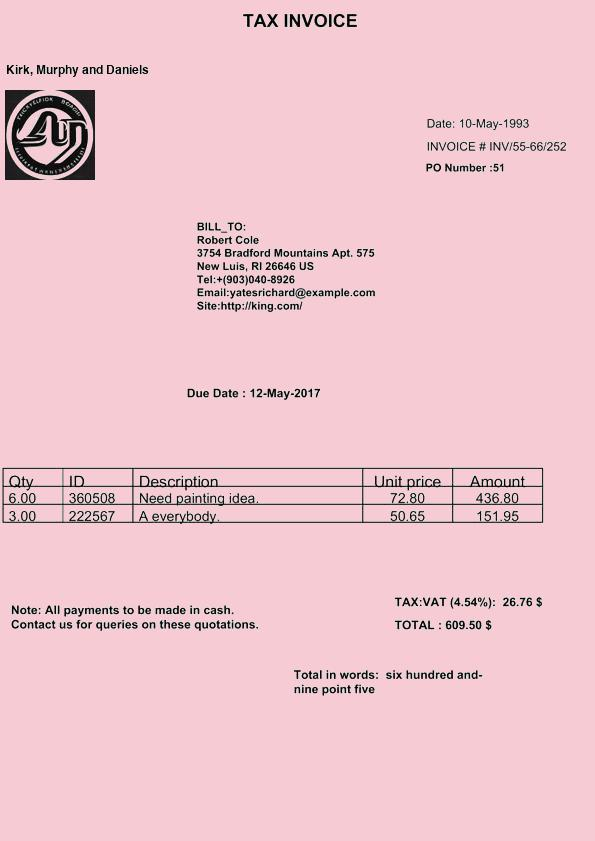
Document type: Invoice